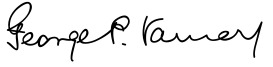
Signature of: georges vanier